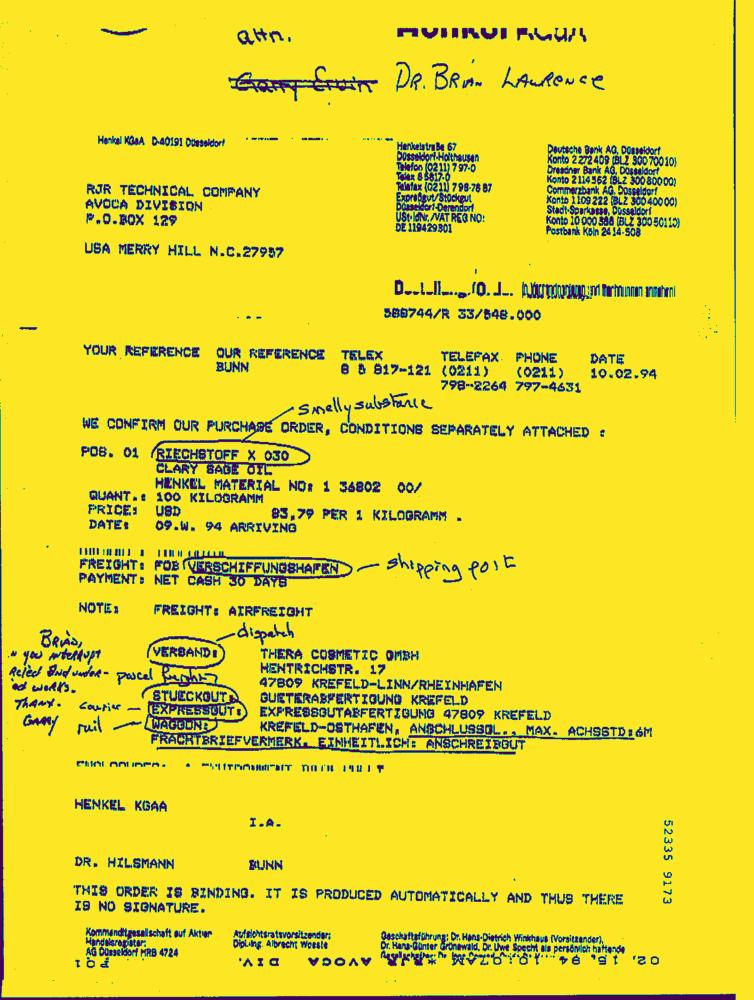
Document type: Invoice-Doc